Question: What type of tax is indicated in the document, personal property or real estate?
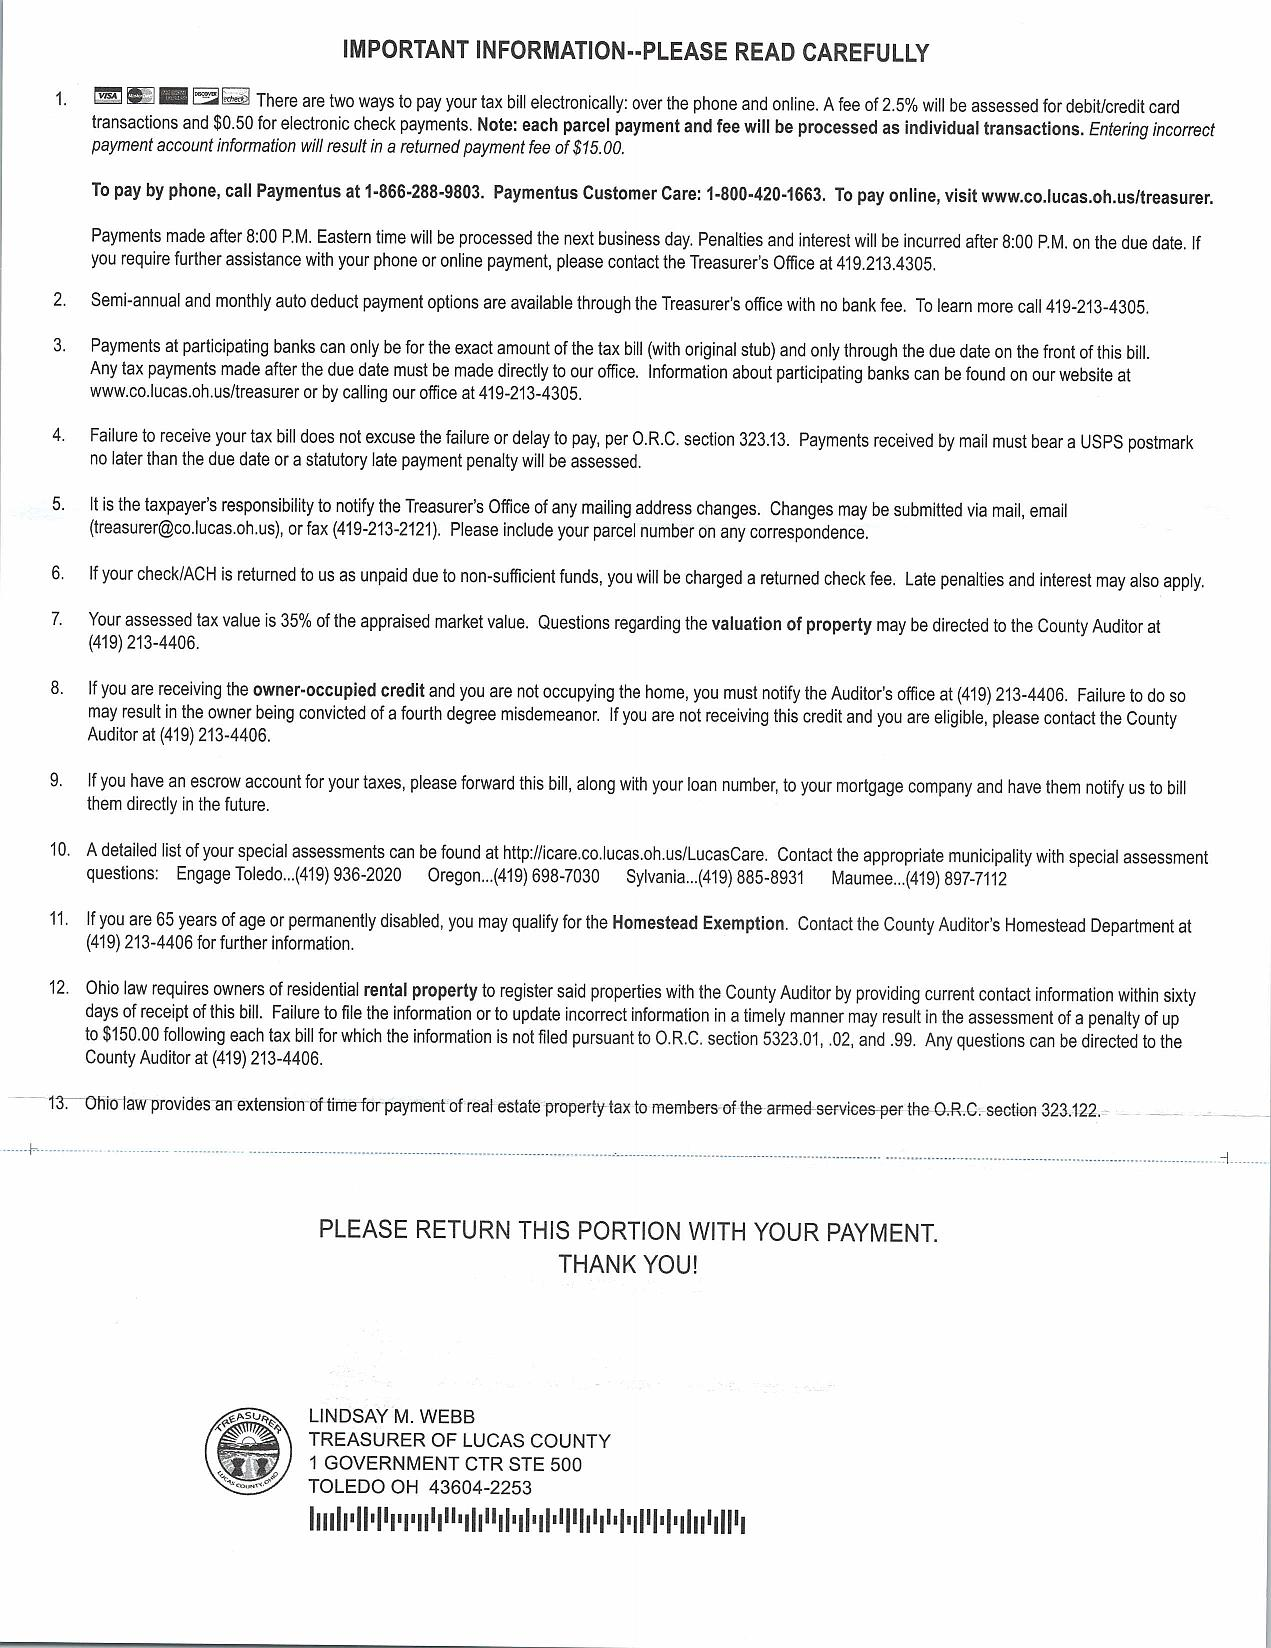
Answer: "Real Estate Tax"